Question: Can you provide the account number mentioned in the document?
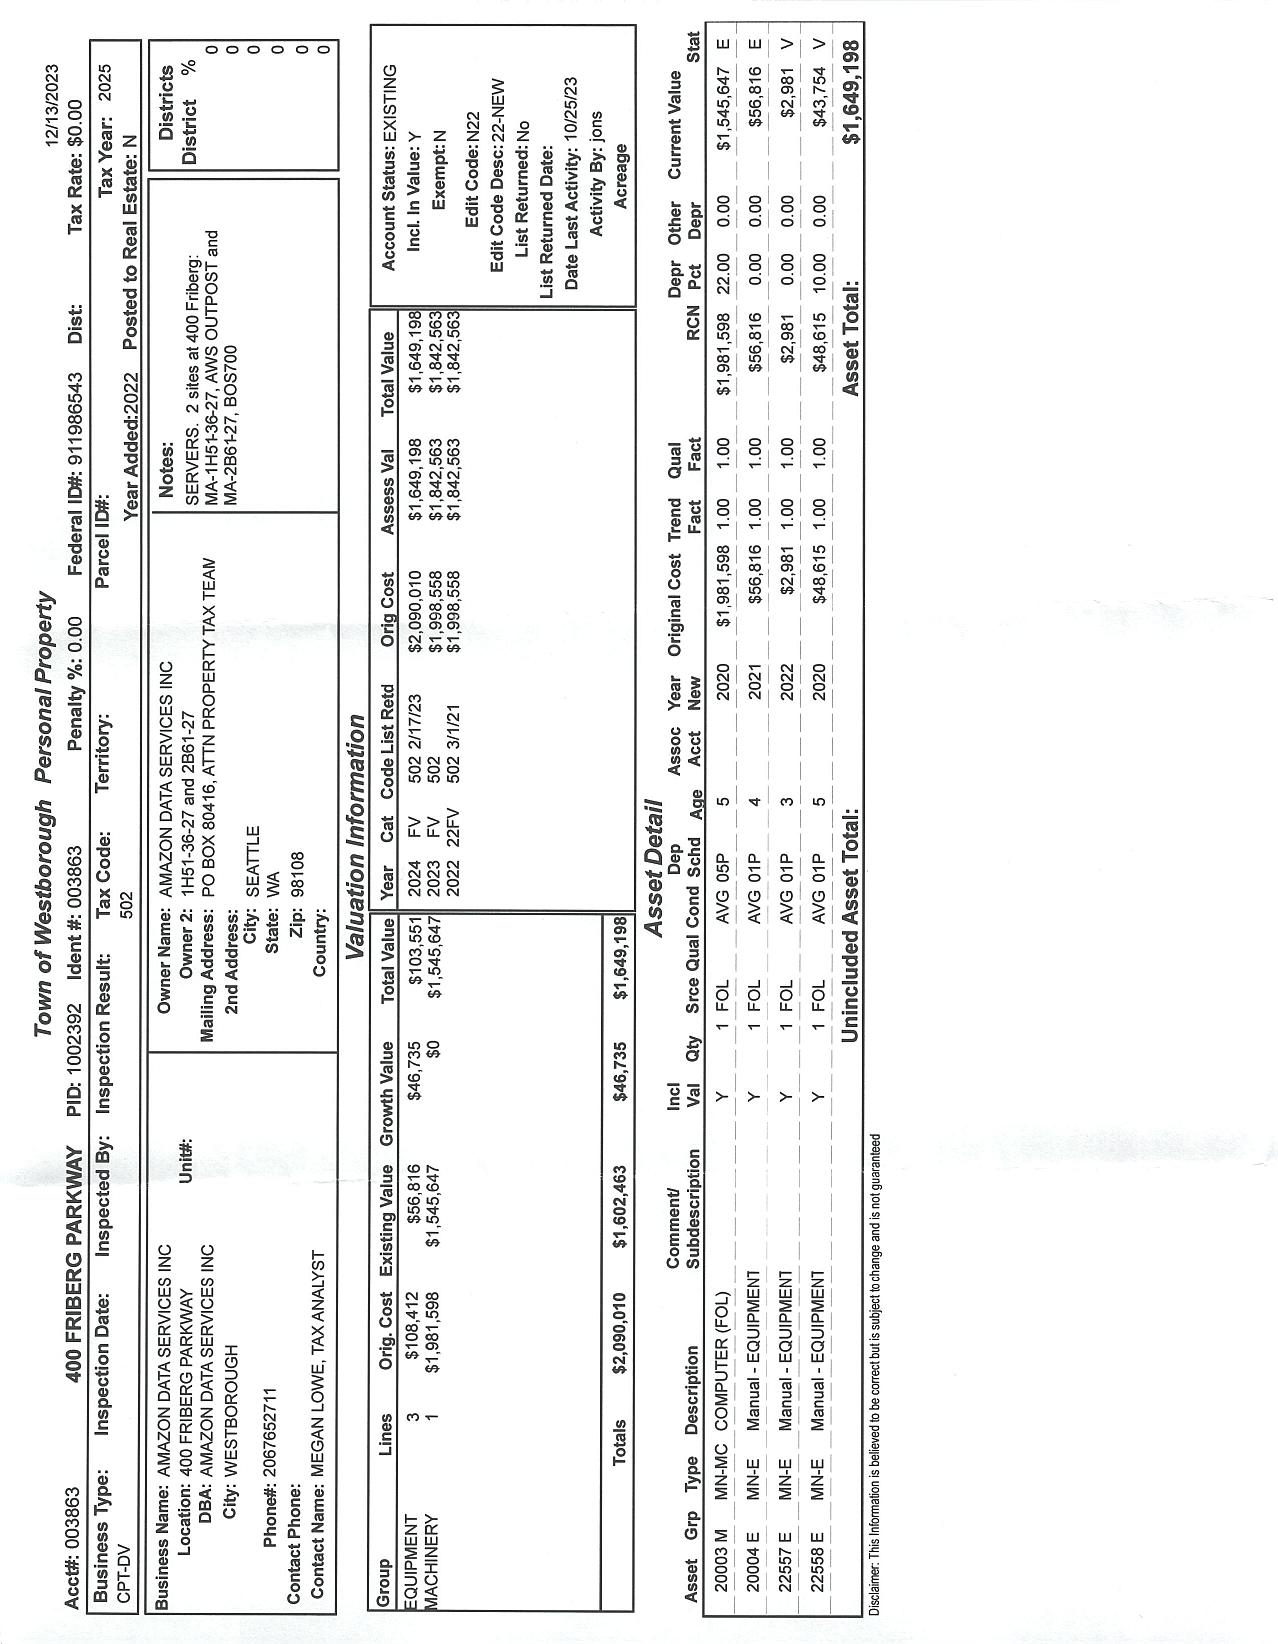
Answer: "003863"